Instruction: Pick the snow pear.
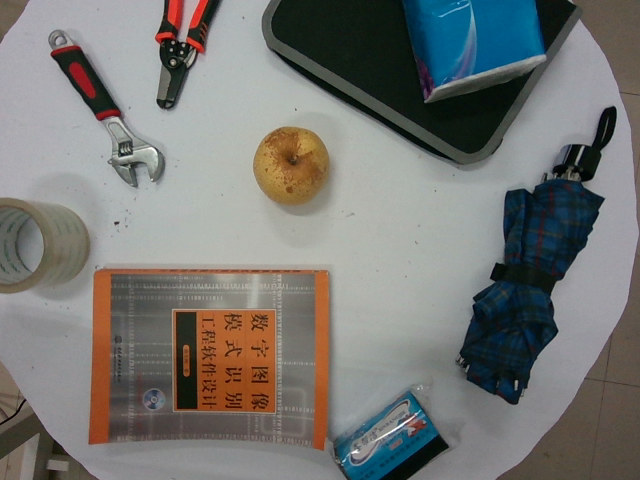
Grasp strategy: vertical